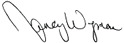
Signature of: nancy wyman